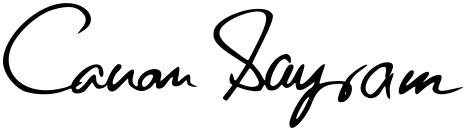
Signature of: canan bayram